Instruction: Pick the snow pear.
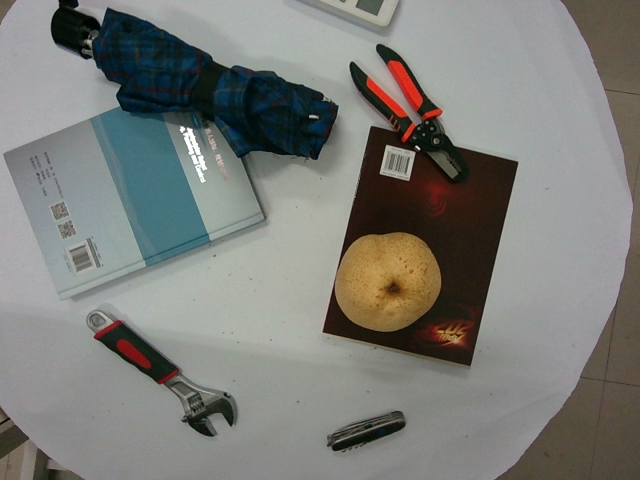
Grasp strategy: vertical